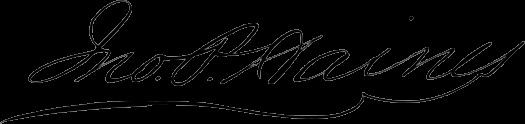
Signature of: john peter haines